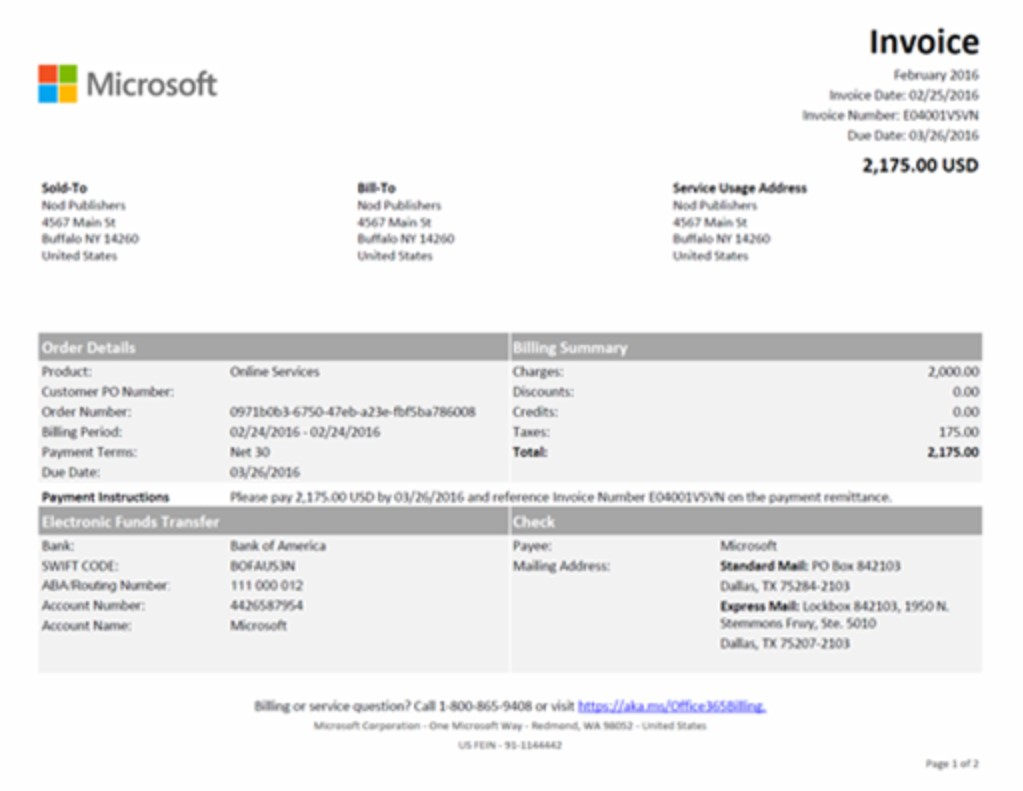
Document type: Invoice